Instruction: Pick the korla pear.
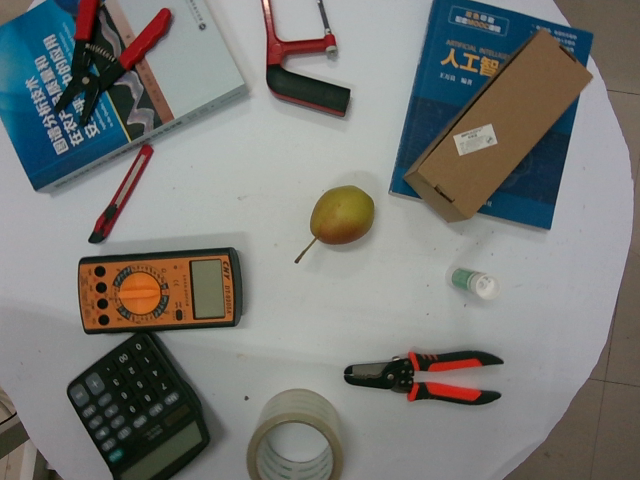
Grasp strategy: vertical